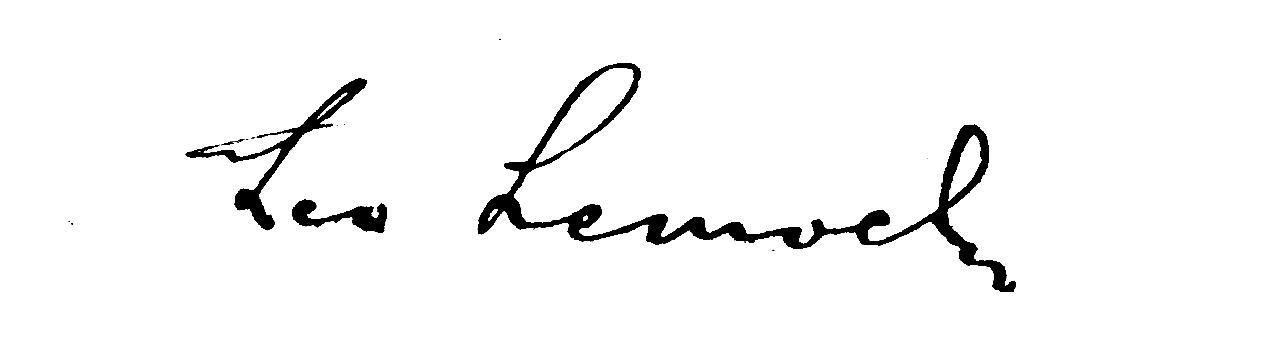
Signature of: leon lemoch